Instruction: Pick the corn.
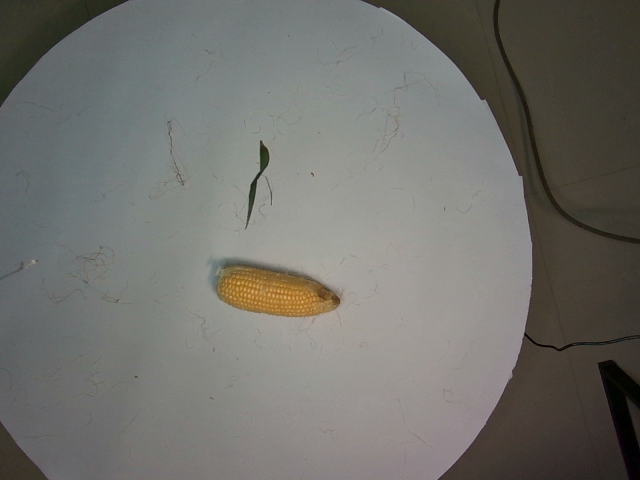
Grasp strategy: vertical